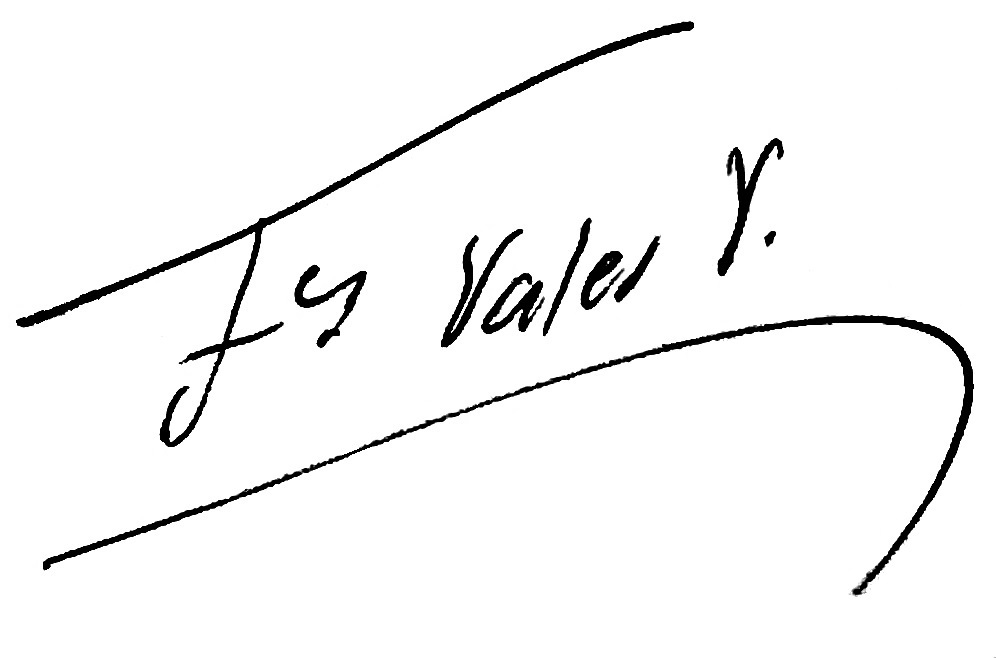
Signature of: francisco vales villamarín